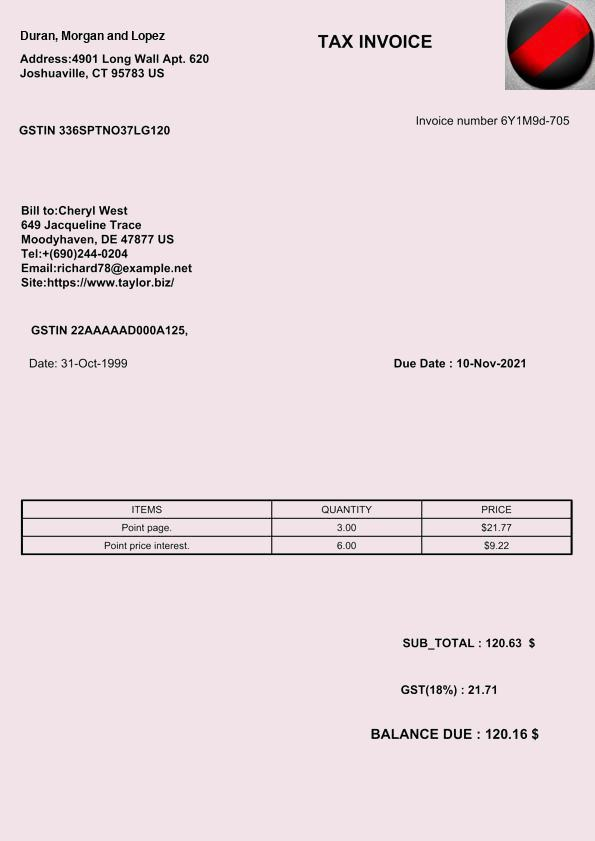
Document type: Invoice